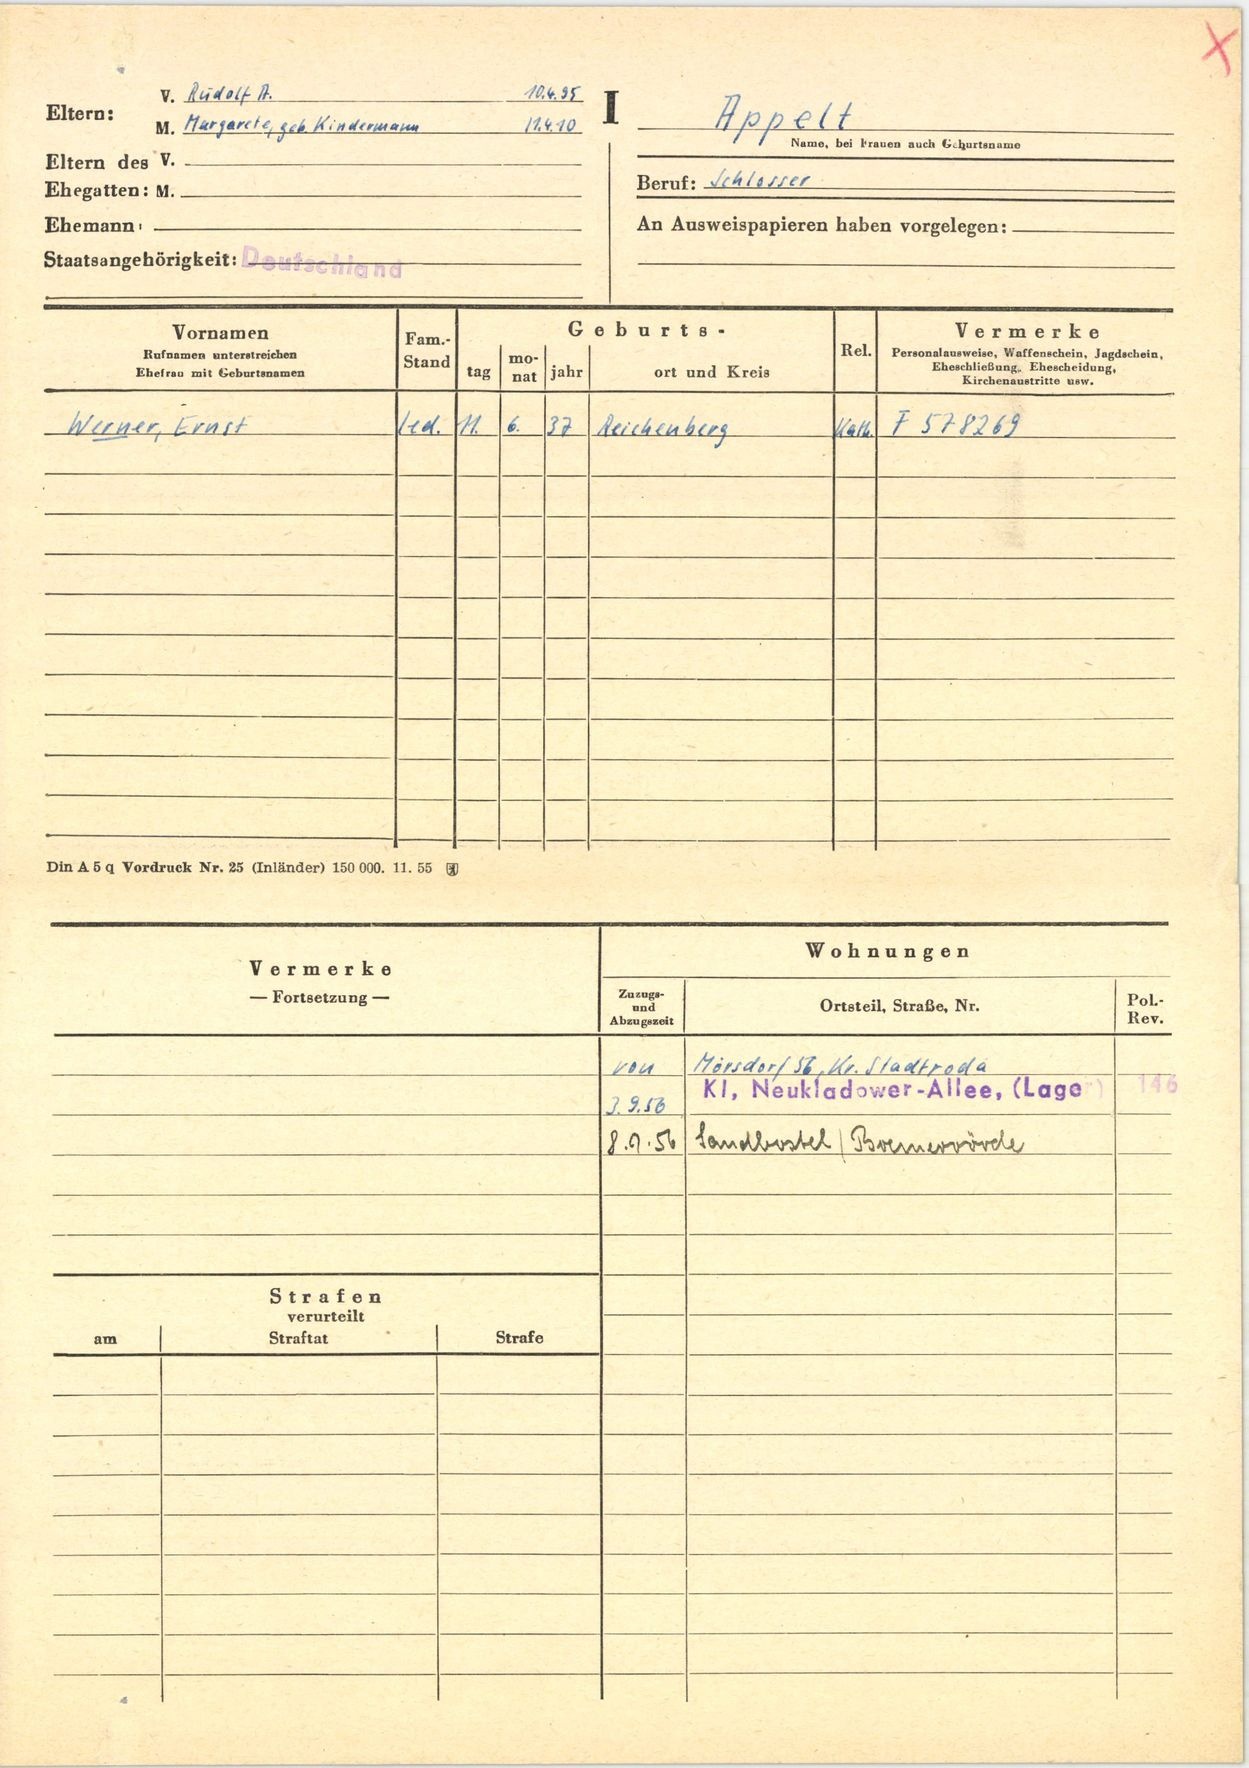
Appelt